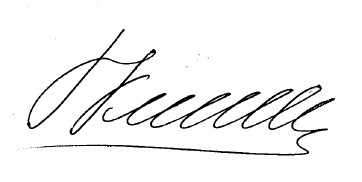
Signature of: gennady kotelnikov